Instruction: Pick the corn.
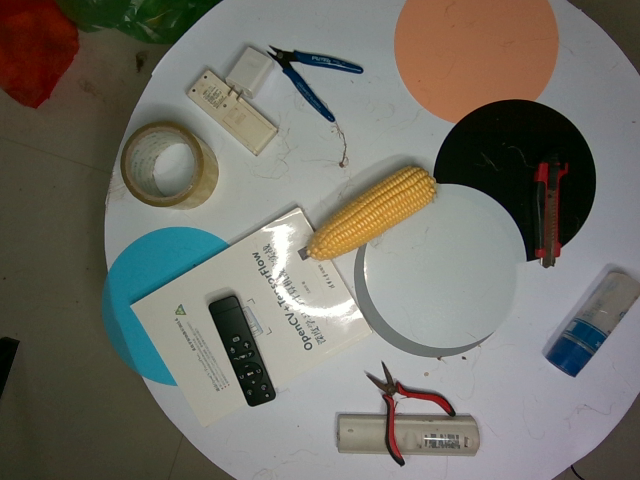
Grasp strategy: vertical